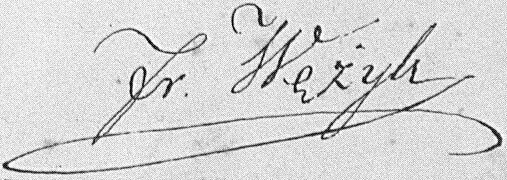
Signature of: franciszek wężyk